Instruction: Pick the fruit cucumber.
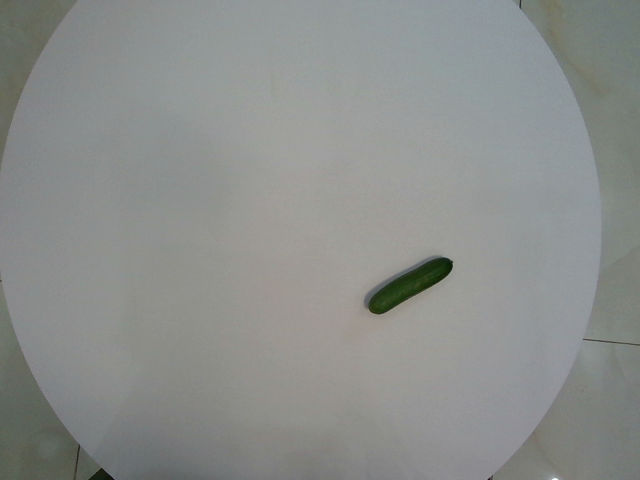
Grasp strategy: vertical